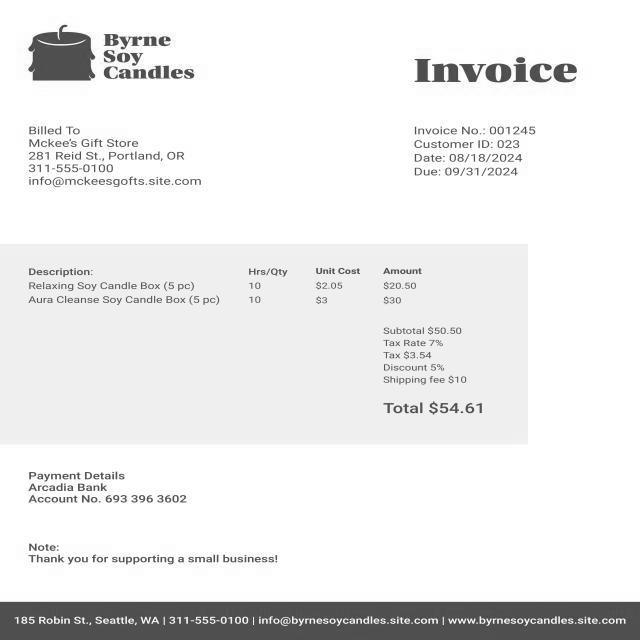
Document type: Invoice